Question: What are the imaging findings?
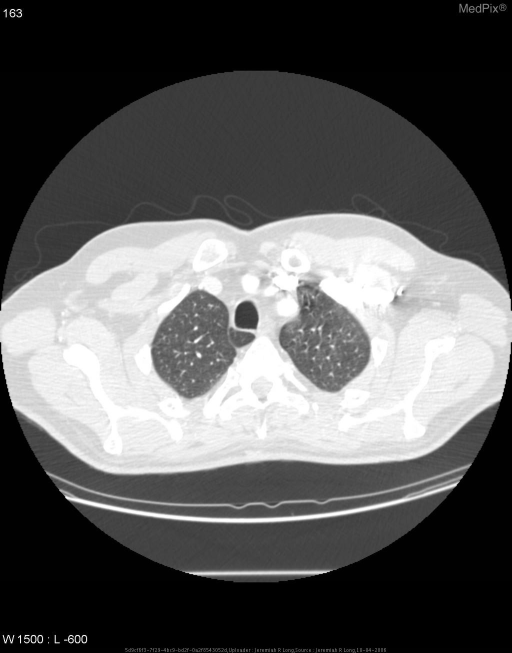
Answer: The imaging shows Contrast enhanced axial images (in lung windows) of the upper lungs demonstrates a pleural invagination from the right apex investing the azygous vein. Contrast enhanced axial images (in lung windows) of the upper lungs demonstrates a pleural invagination from the right apex investing the azygous vein..